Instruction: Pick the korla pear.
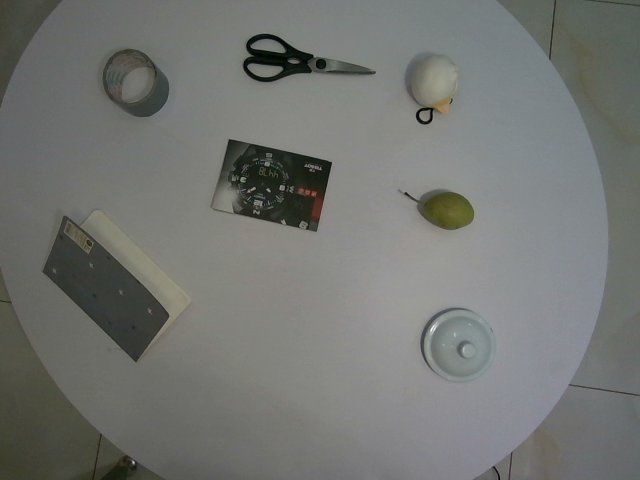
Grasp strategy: vertical